Question: What is the suspected problem?
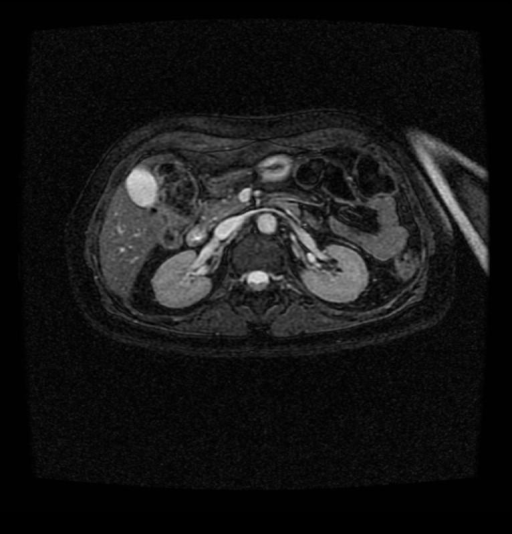
Answer: The findings suggest Bicornuate uterus with uterine tissue between horns. Replace this - DESCRIPTION OF THE IMAGE OR FINDINGS.. The patient might have a history of G1P0A1L0 with 6-7 episodes abnormal menstrual bleeding, FMH included Pt's mother took DES.